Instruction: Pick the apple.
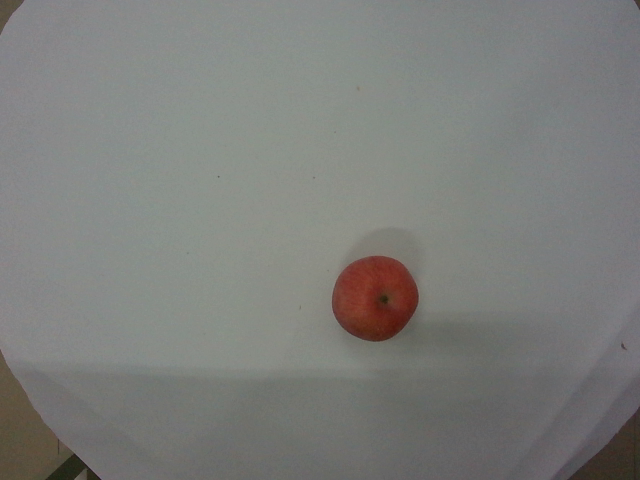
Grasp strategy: vertical